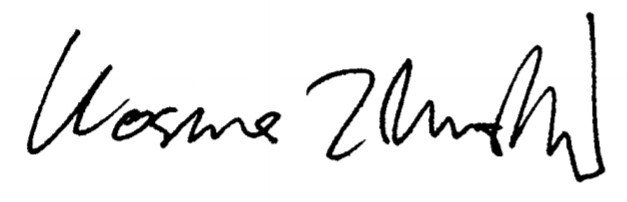
Signature of: kosma złotowski